Question: What is the mailing or notice date provided in the document?
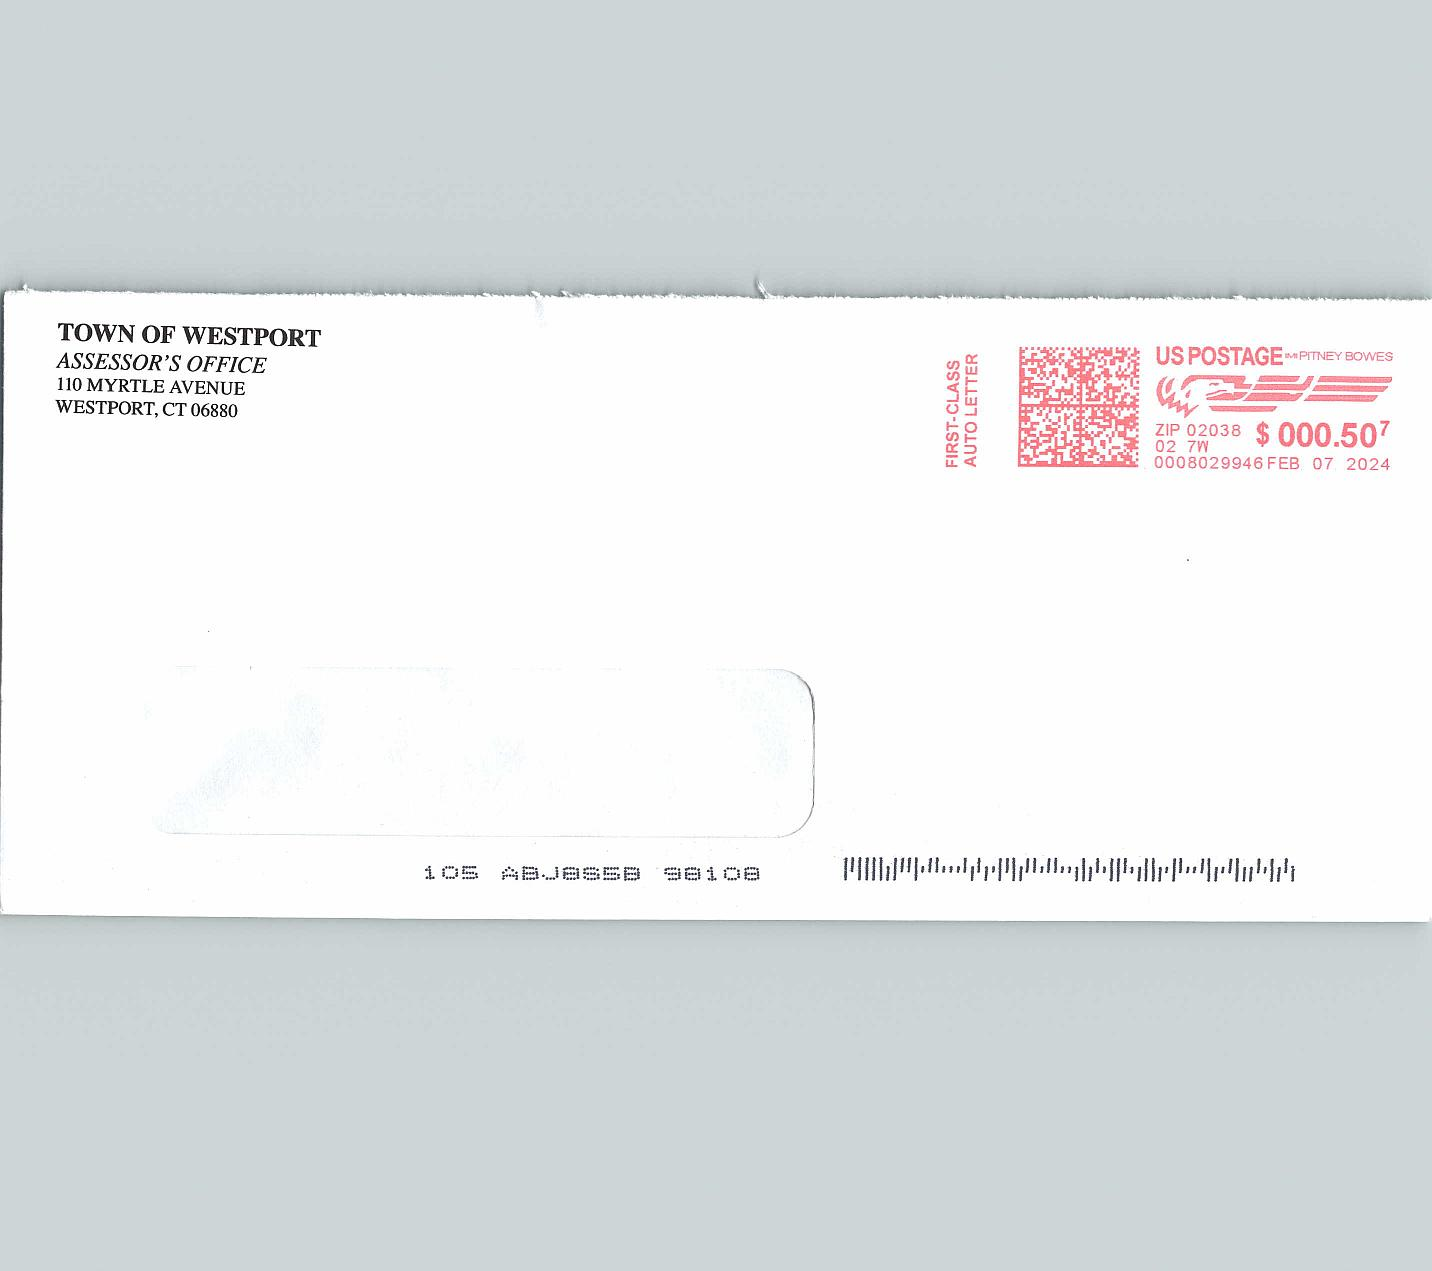
Answer: "FEB 07 2024"